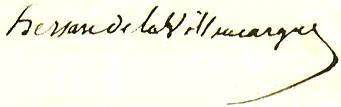
Signature of: pierre hersart de la villemarqué